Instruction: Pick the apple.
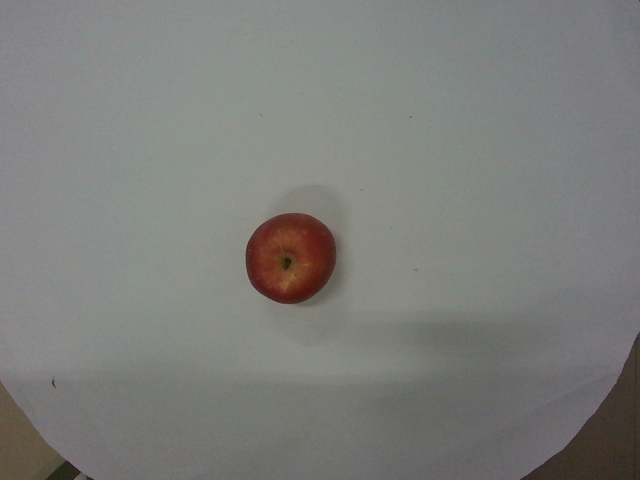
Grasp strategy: vertical